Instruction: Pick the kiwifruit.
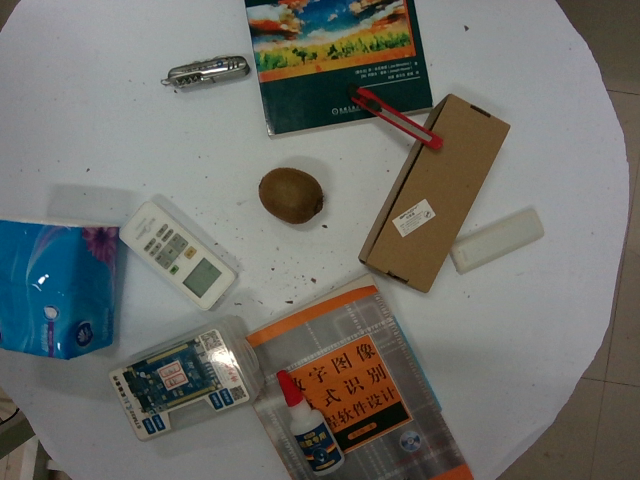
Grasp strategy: vertical